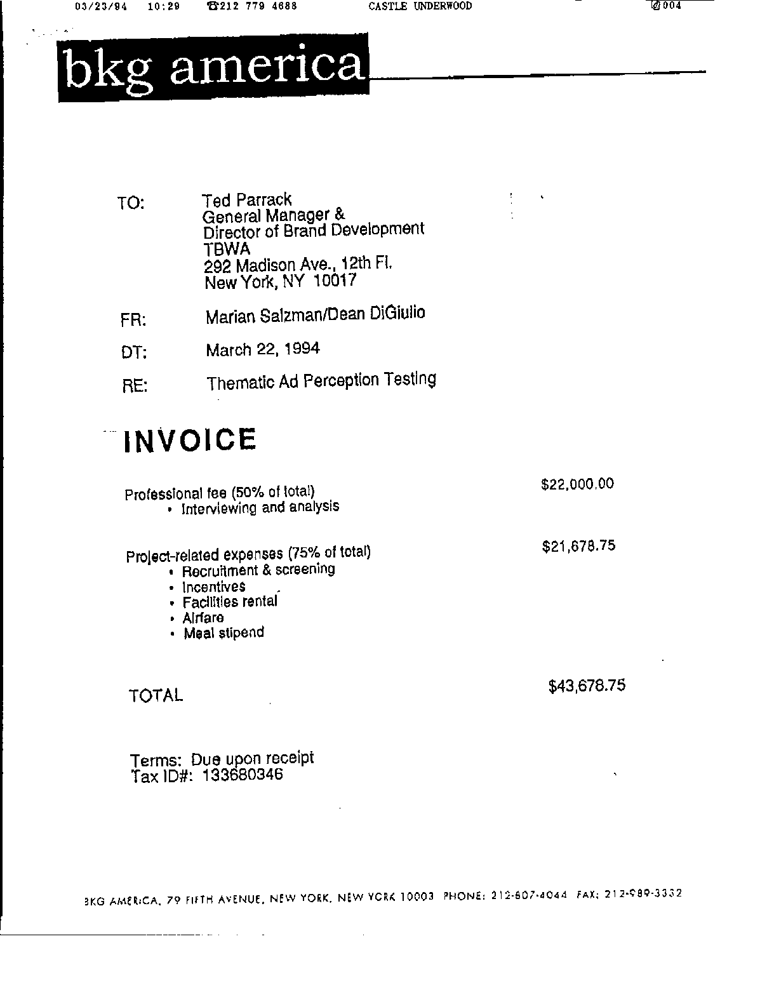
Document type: Invoice